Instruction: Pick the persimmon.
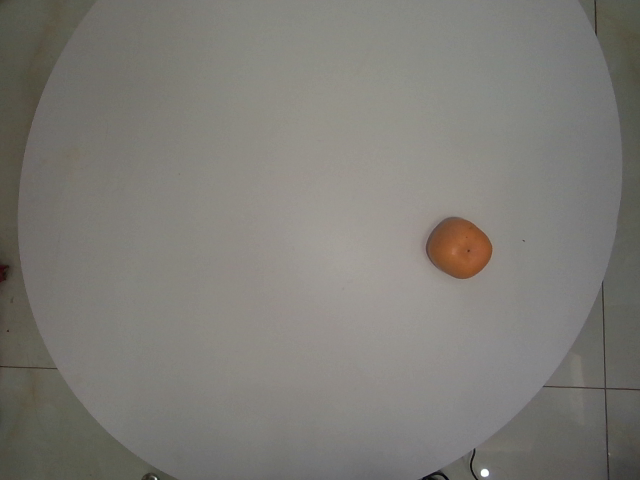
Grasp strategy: vertical